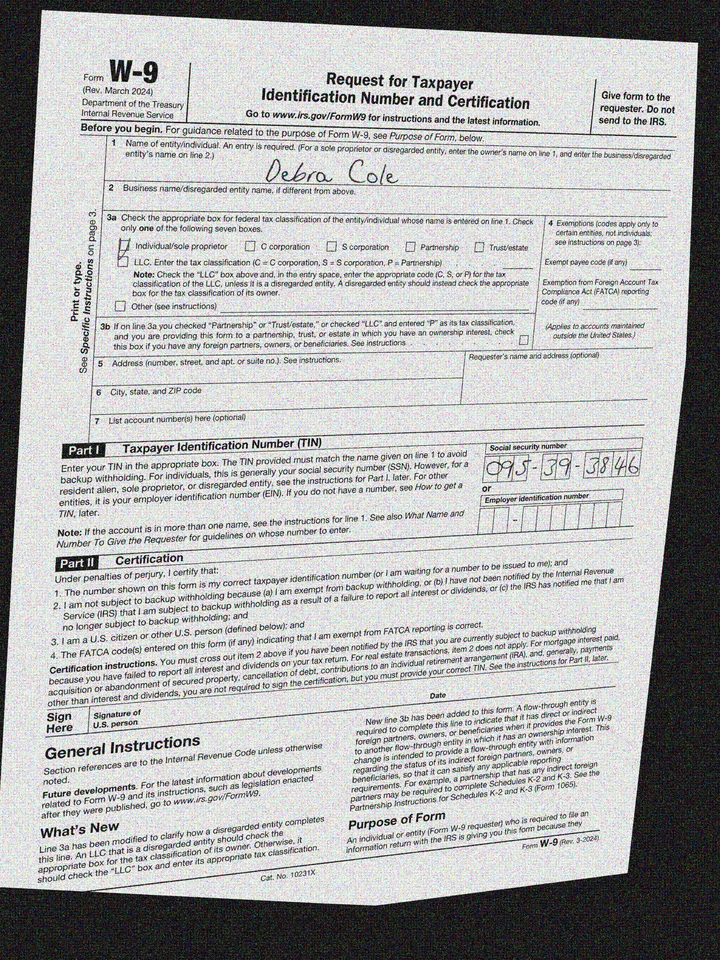
cbx: yes
ssn: 095393846
enm: Debra Cole